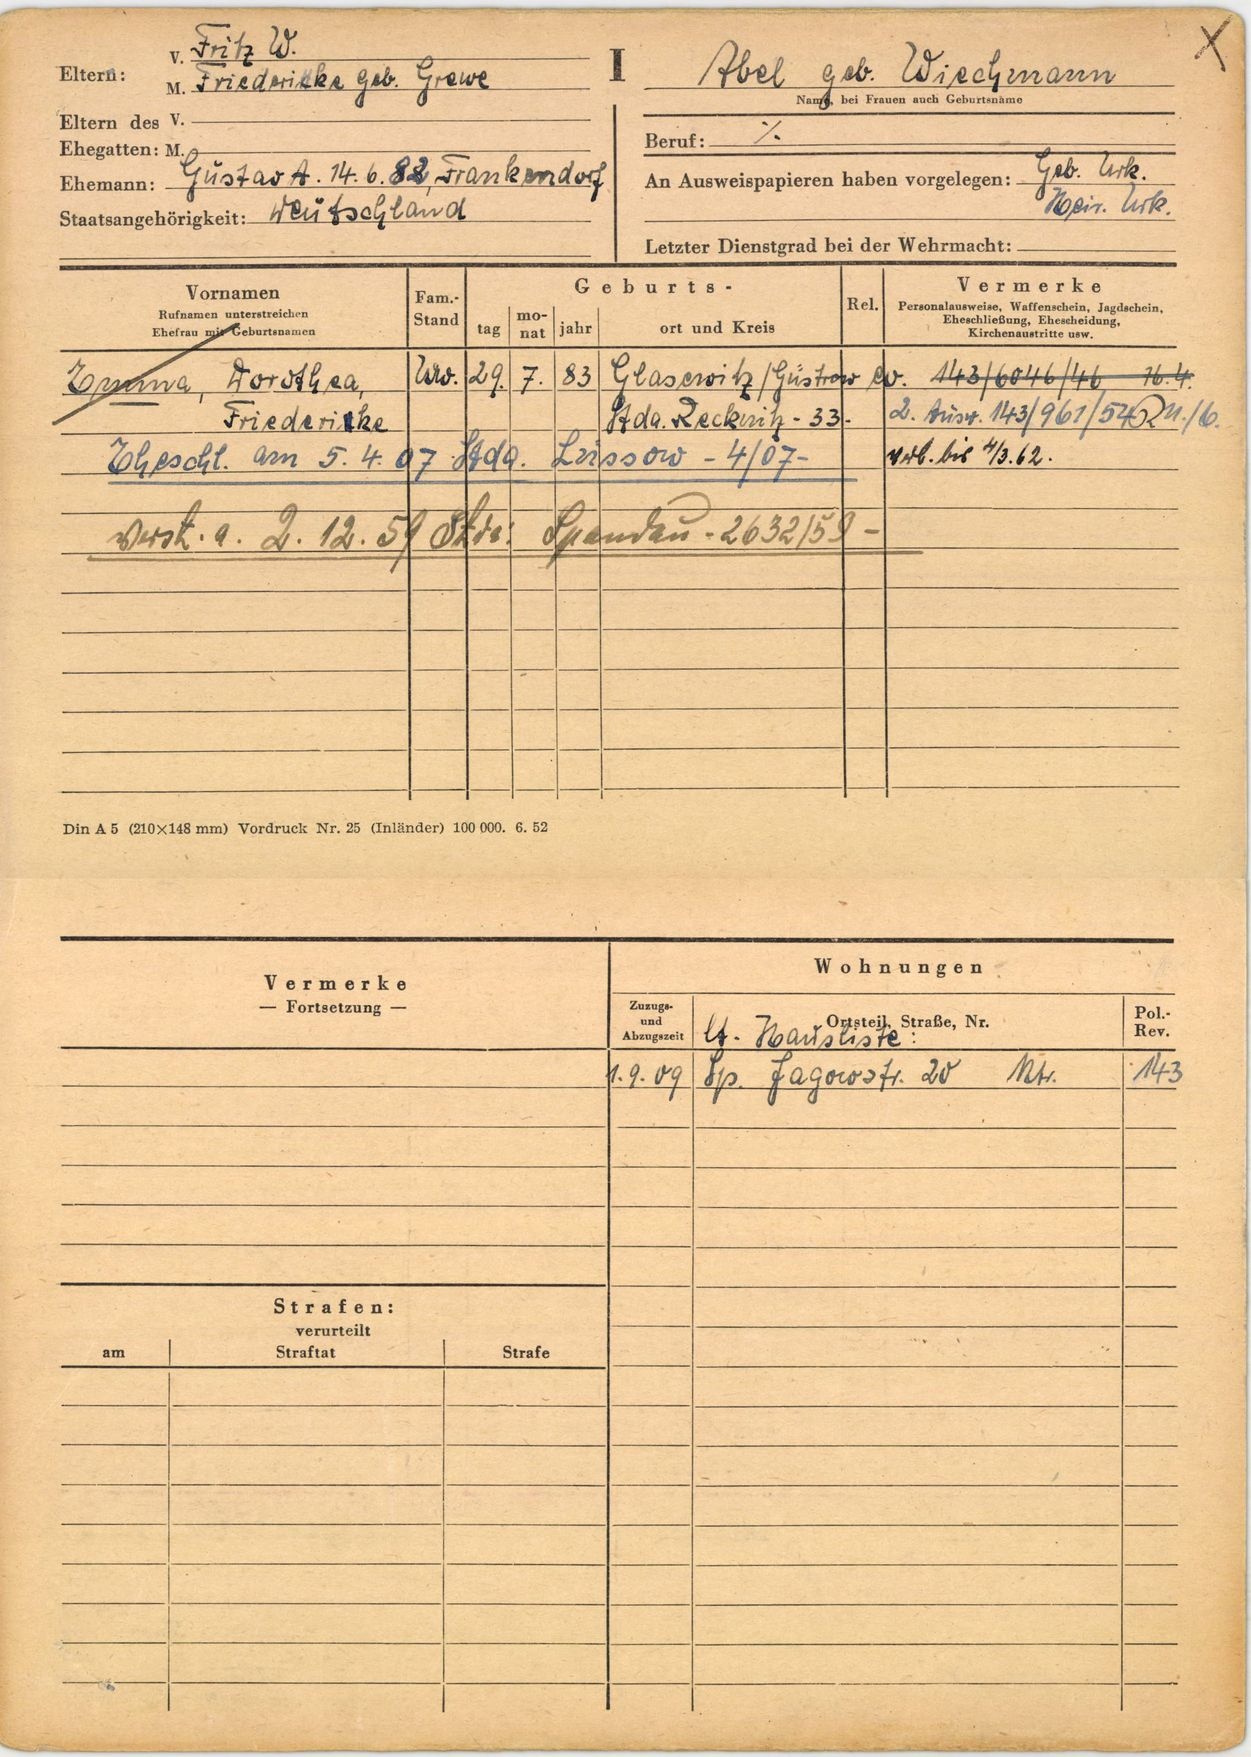
Abel geb. Wiechmann